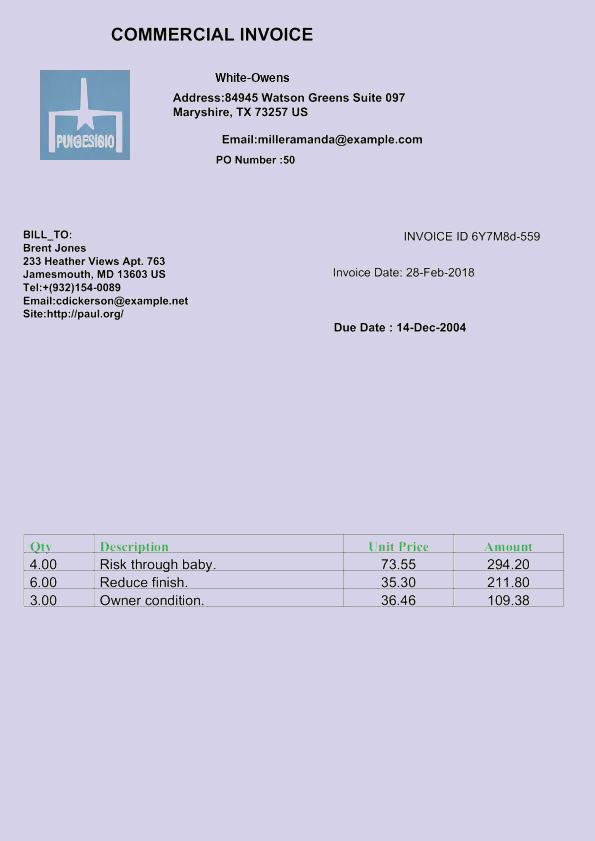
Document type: Invoice